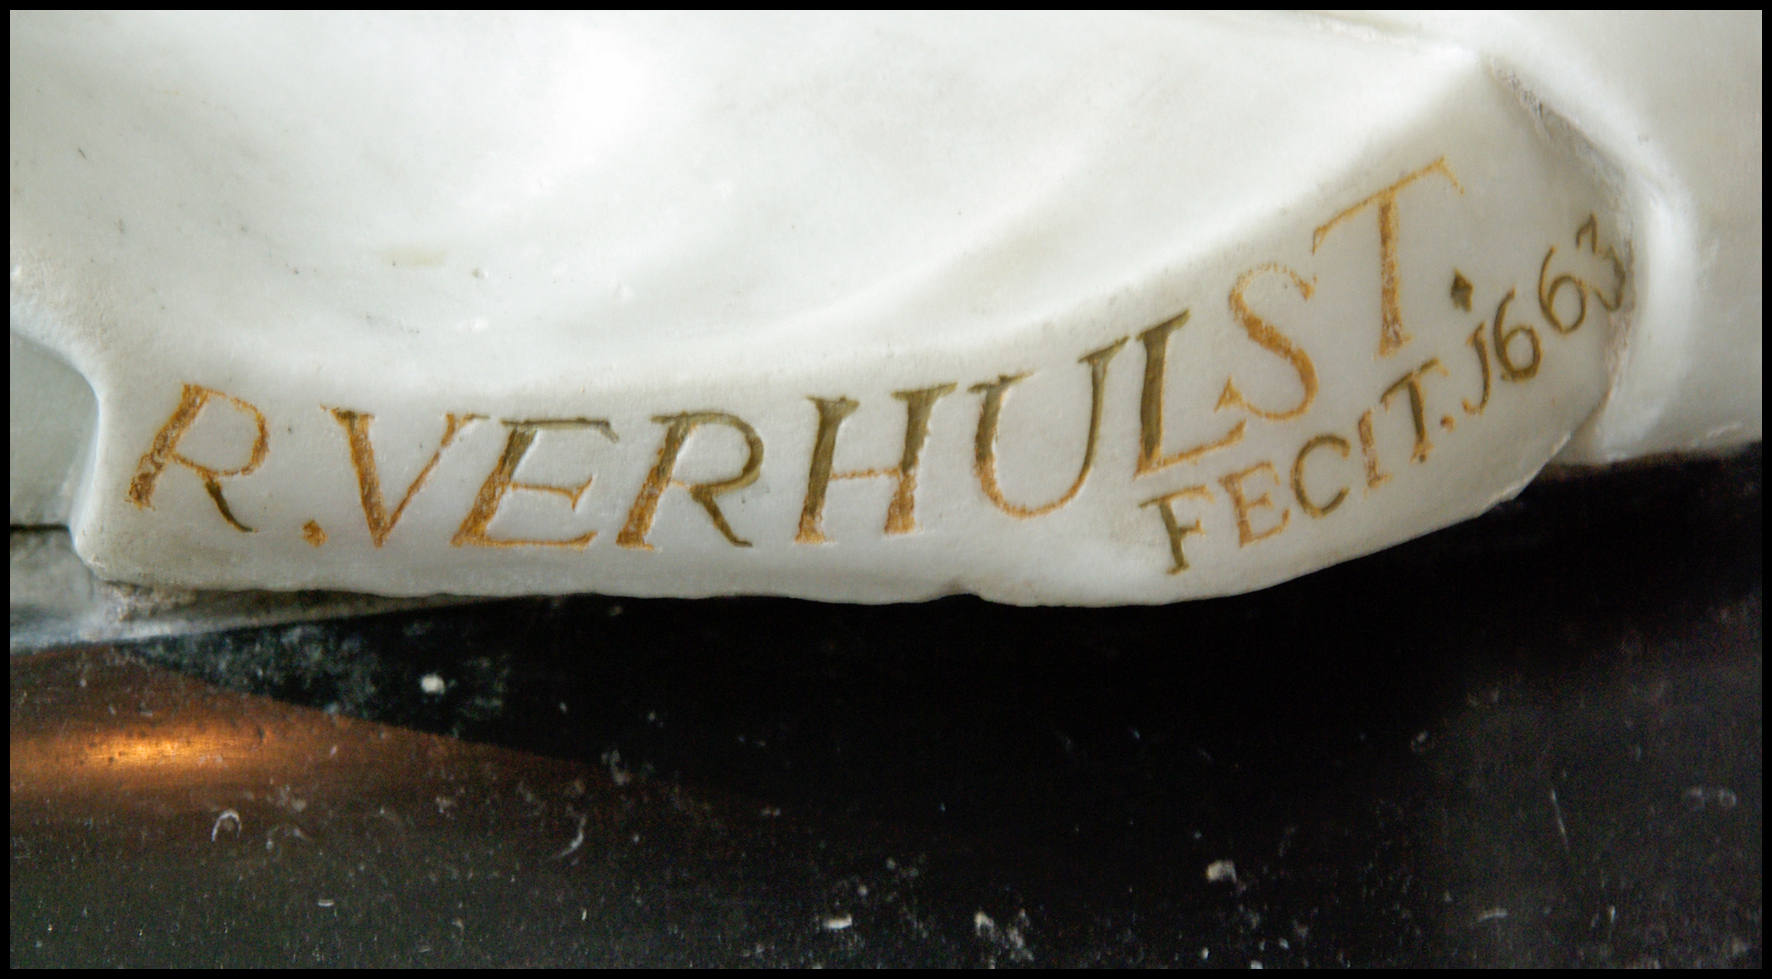
Signature of: rombout verhulst